Question: In what way does the history help explain the case?
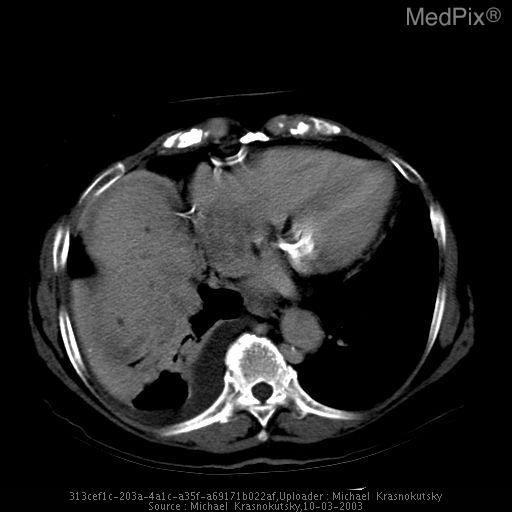
Answer: The patient's history of Patient presented in this case is an 81 year old woman who was originally diagnosed with hepatocellular carcinoma in 2001.  At that time she underwent radioablation.  At the surveillance appointment in 2002, CT demonstrated a recurrence of tumor.  Due to her comorbid conditions and metastatic lung disease, surgery options were not offered.  In September of 2003, she experienced shortness of breath and chest pain and was seen in the emergency room.  A CT pulmonary angiogram was perfomed to evaluate for a pulmonary embolism.  She ruled out for a pulmonary embolism.  However, selected images from that study are presented here and demonstrate a very large liver tumor with extension into the right atrium is key in understanding the case.